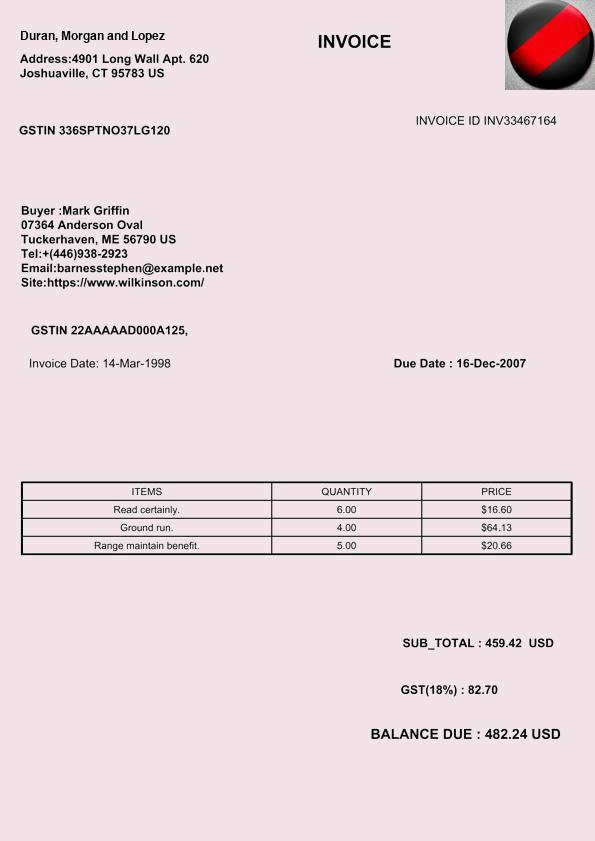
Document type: Invoice